Question: In what way does the history help explain the case?
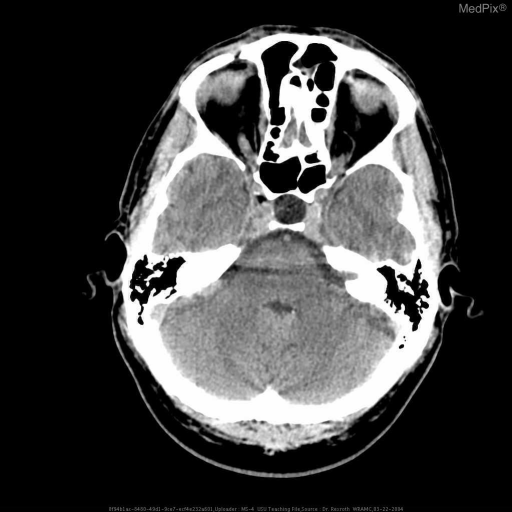
Answer: The patient's history of 53 yo male with acute onset of severe headache is key in understanding the case.